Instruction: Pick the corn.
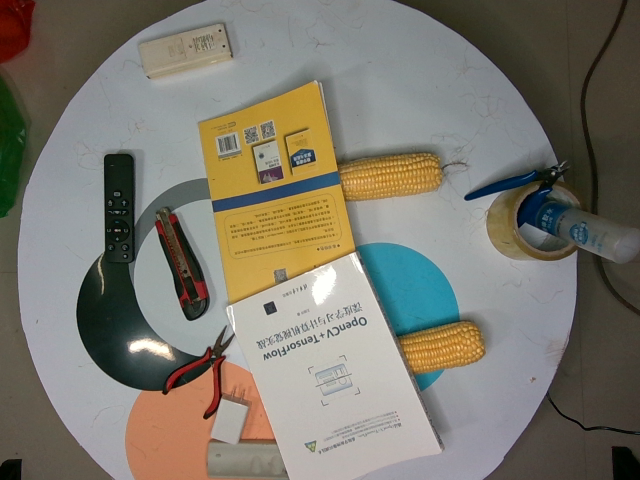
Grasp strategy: vertical